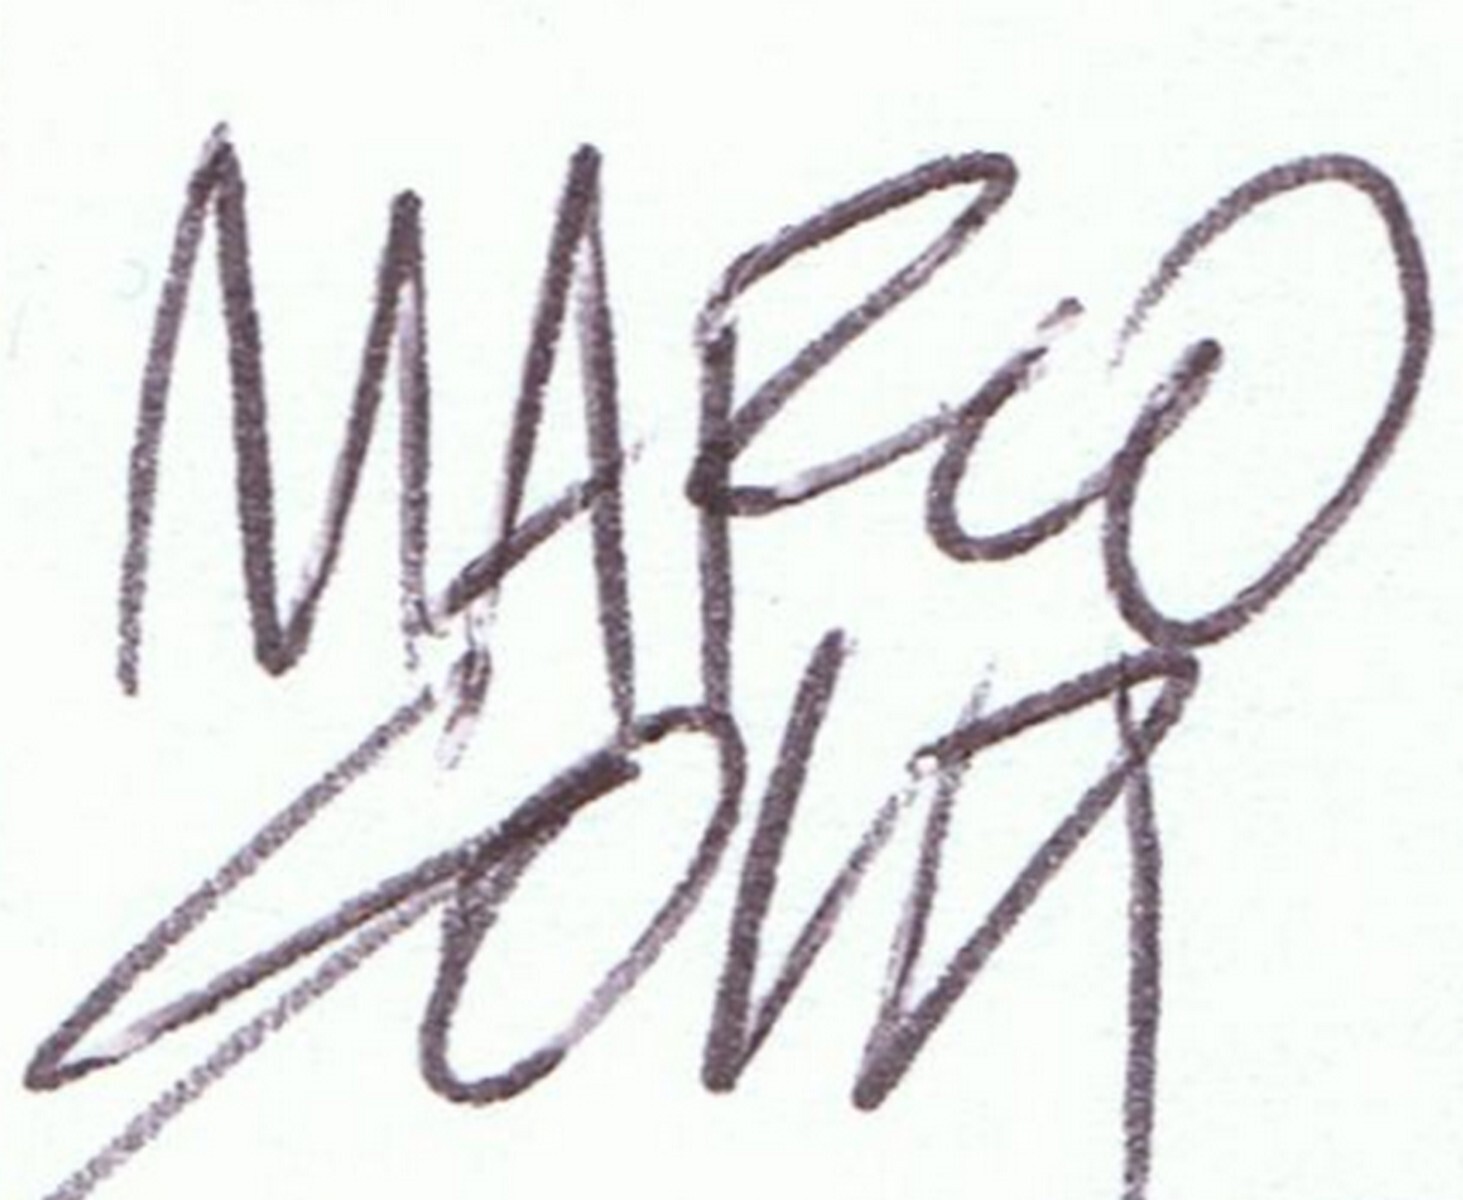
Signature of: marco soldi